Question: What could the diagnosis suggest?
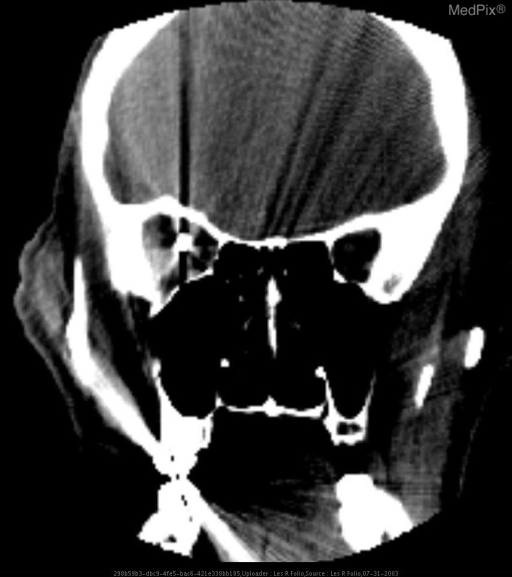
Answer: The possible diagnosis includes Optic nerve avulsion
Fragment missed optic nerve, or did not sever.